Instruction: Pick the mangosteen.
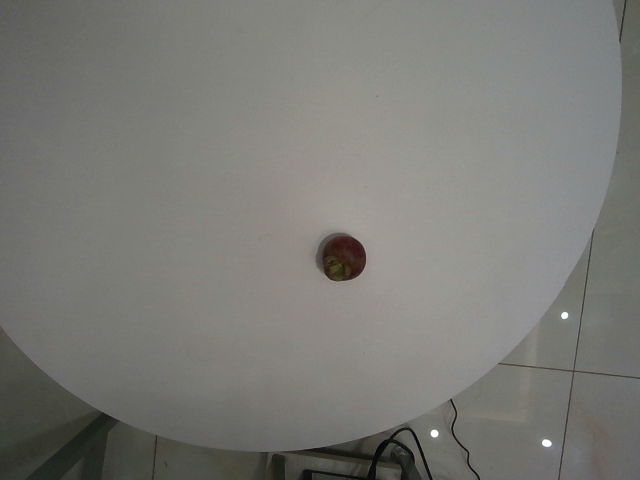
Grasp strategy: vertical